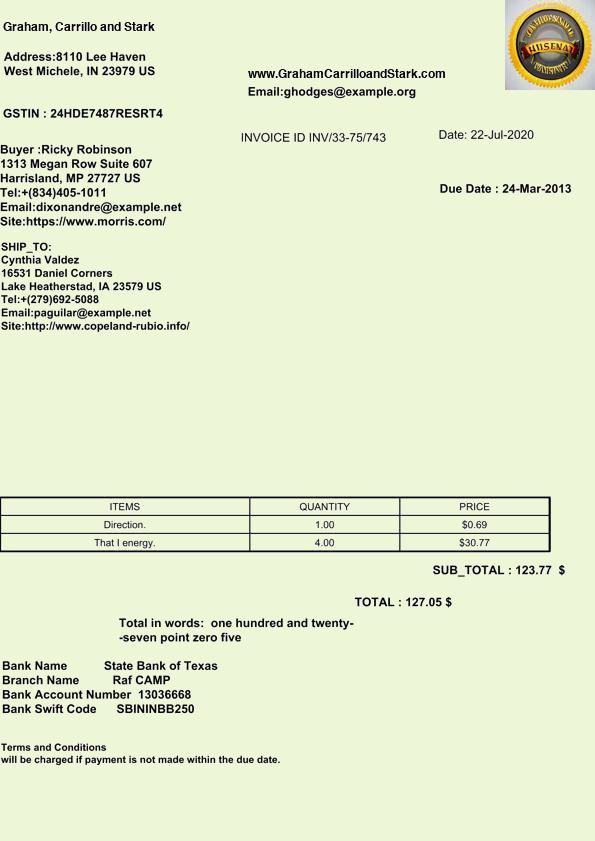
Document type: Invoice